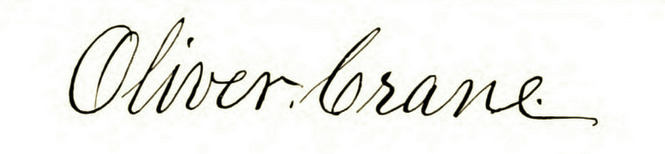
Signature of: oliver crane